Question: What is the estimated tax bill amount according to the document?
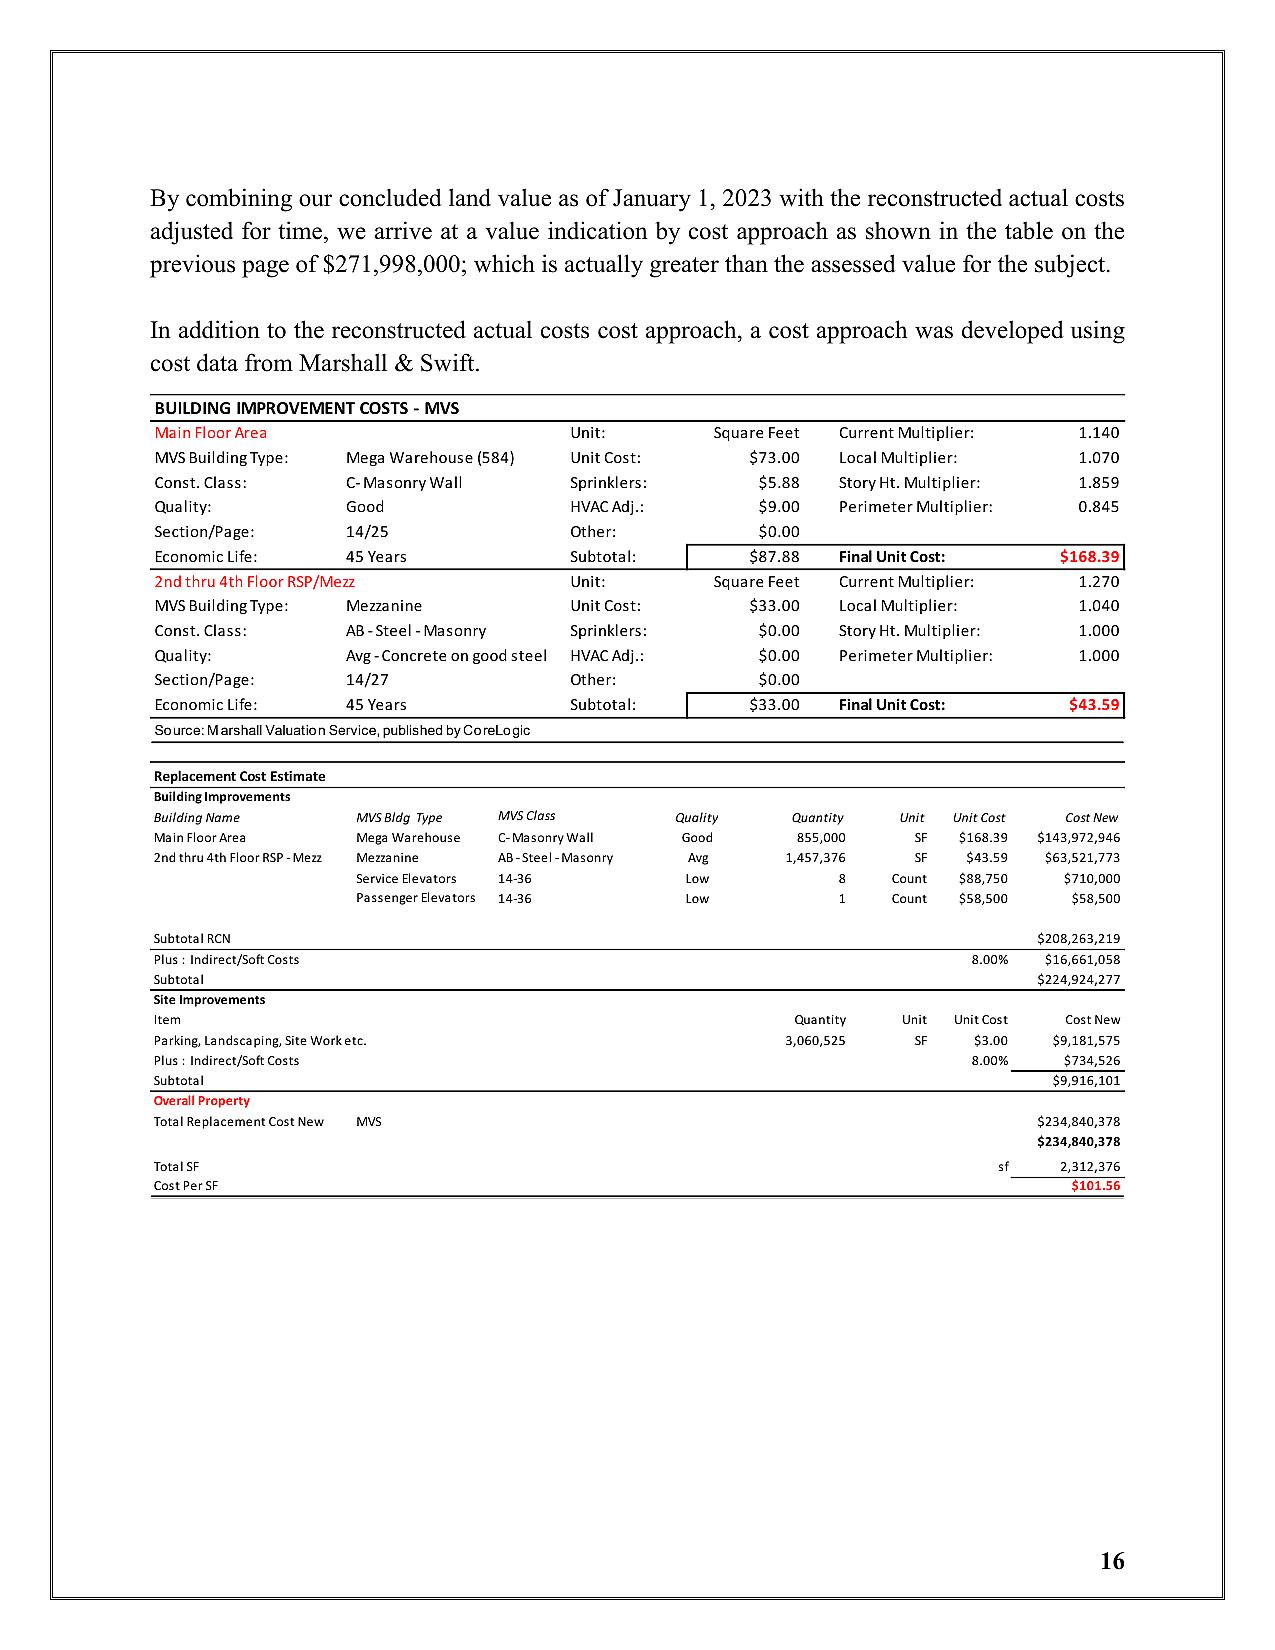
Answer: "$224,924,277 "